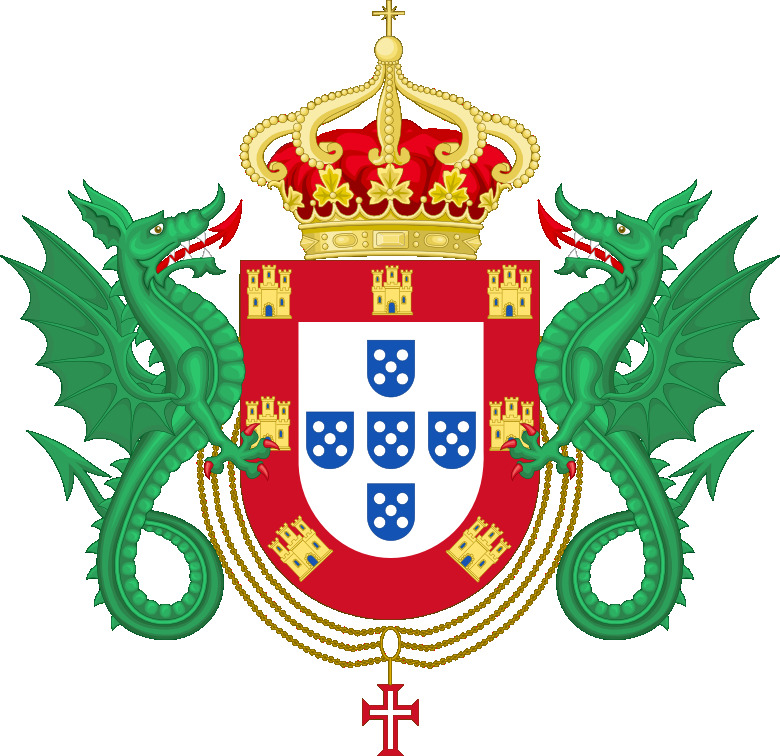
Signature of: maria pia of saxe coburg and gotha braganza